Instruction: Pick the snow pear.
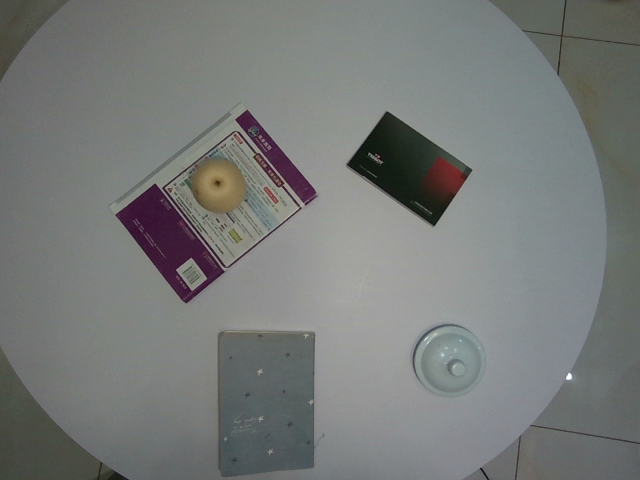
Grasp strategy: vertical